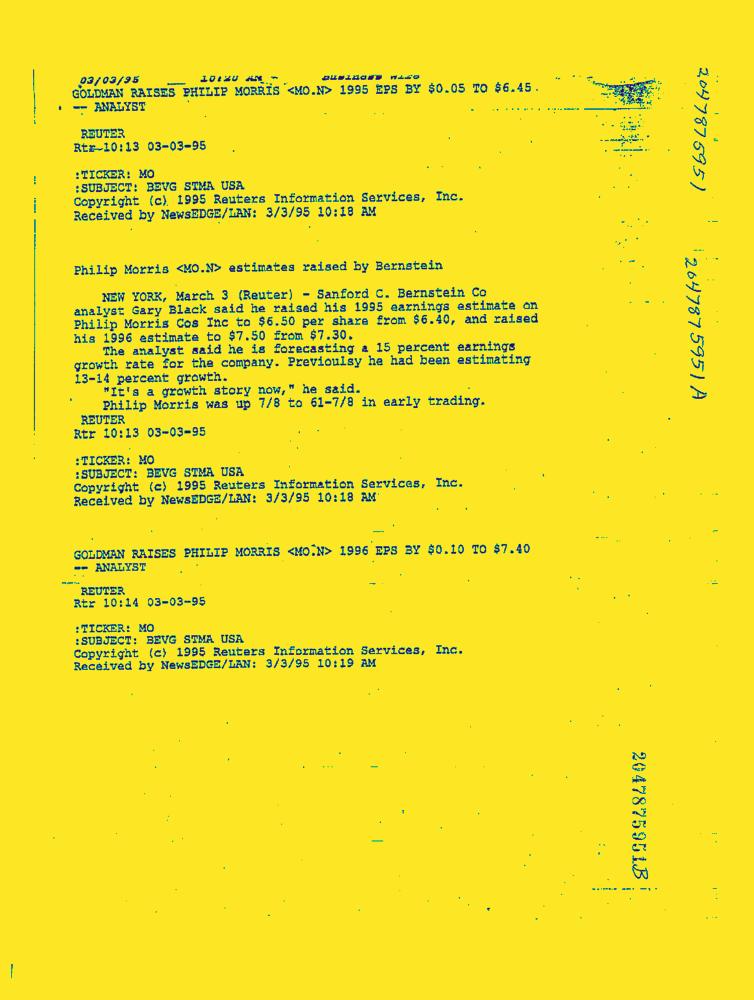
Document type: News-Article